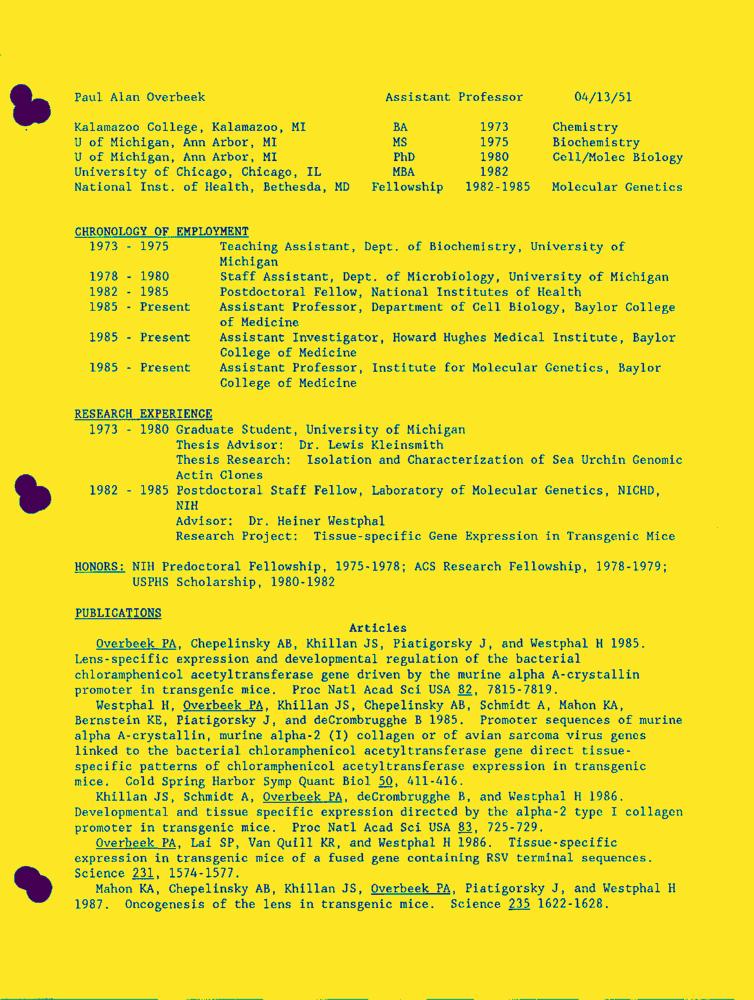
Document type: Resume-Doc